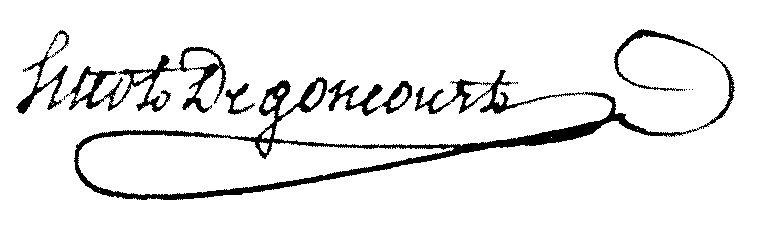
Signature of: jean antoine huot de goncourt